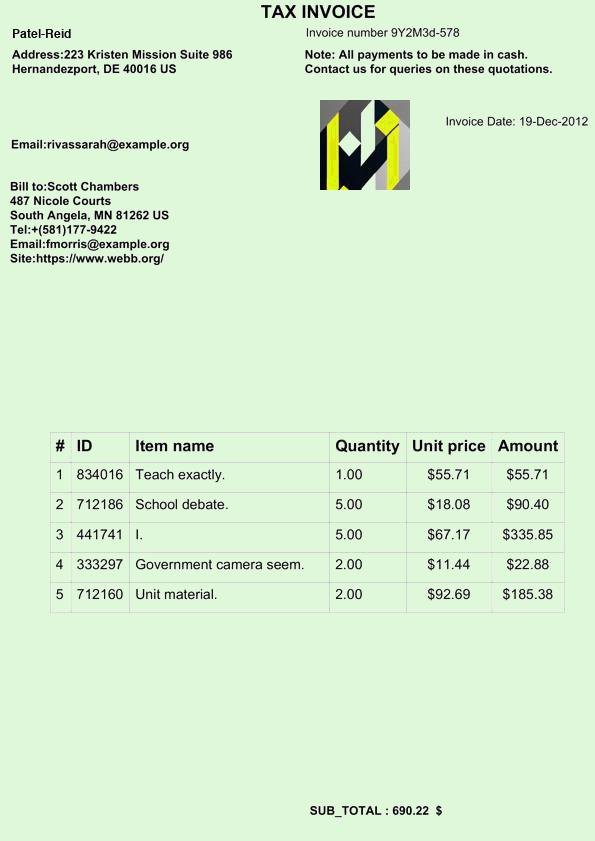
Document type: Invoice